Question: What was observed in the imaging?
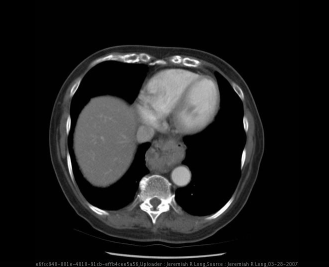
Answer: The imaging shows Frontal and lateral chest radiographs demonstrate no acute cardiopulmonary disease (clear lungs) as well as senescent change within the aorta and spine.  Additionally a soft tissue density mass is present within the middle mediastinum with an internal air fluid level behind the heart disrupting the azygoesophageal edge.

Axial CT images with oral and intravenous contrast material demonstrate a sliding hiatal hernia with the gastroesophageal junction and a portion of the proximal stomach superior to the diaphragm.  An MPR obliqued image further demonstrates this superior migration of the gastroesophageal junction into the thorax. Axial CT images with oral and intravenous contrast material demonstrate a sliding hiatal hernia with the gastroesophageal junction and a portion of the proximal stomach superior to the diaphragm.  An MPR obliqued image further demonstrates this superior migration of the gastroesophageal junction into the thorax..